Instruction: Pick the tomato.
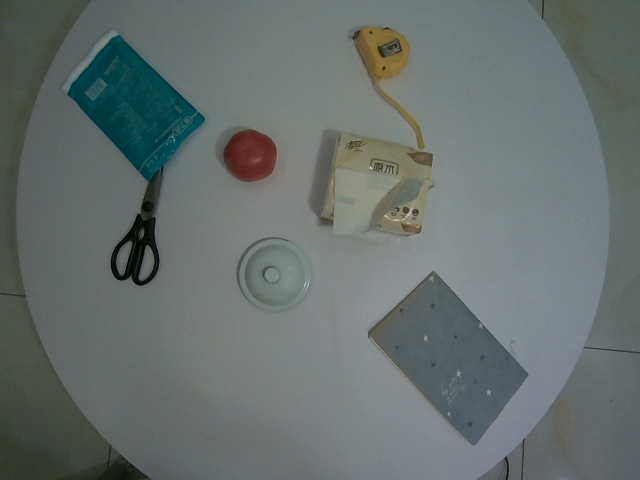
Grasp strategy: vertical